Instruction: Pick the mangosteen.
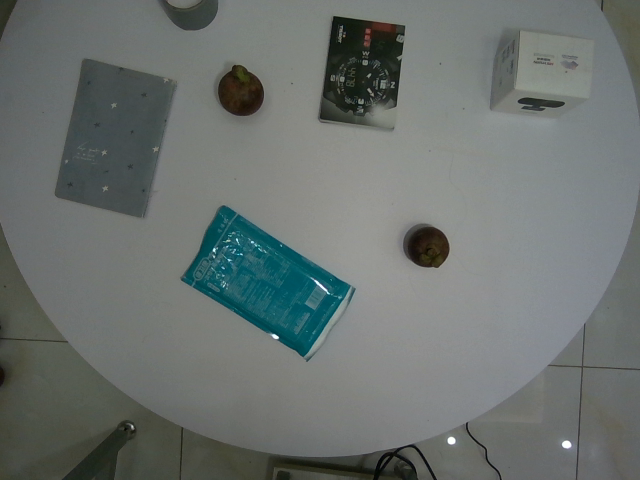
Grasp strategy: vertical